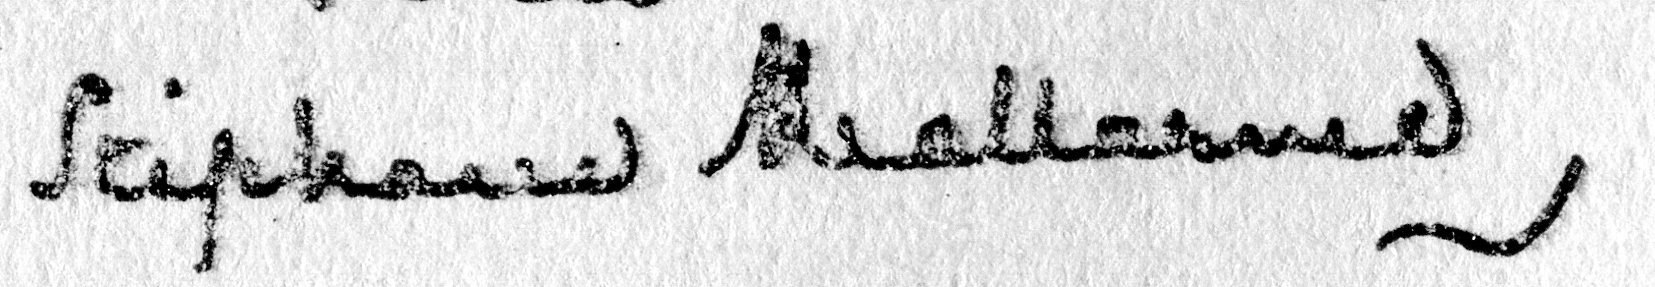
Signature of: stéphane mallarmé